Question: Talk about the condition:
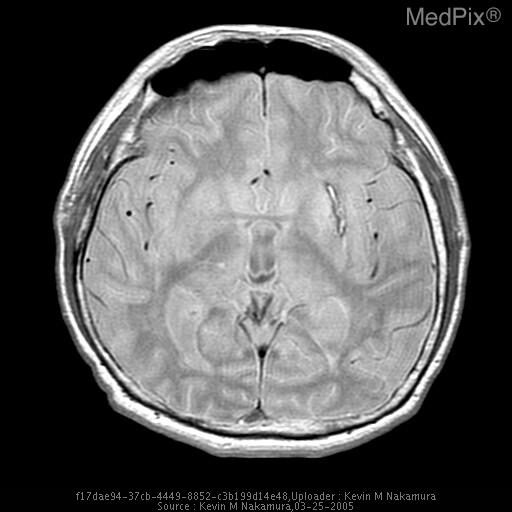
Answer: The disease is discussed as: The history of a sudden onset unilateral motor and.or sensory changes in a patient are strongly suggestive of stroke, which can be generally classified as either ischemic or hemorrhagic.  Although this patient had no known history of hypertension, her CT and MRI both demonstrate evidence of chronic small vessel ischemia secondary to longstanding hypertension.  The differential diagnosis for a hemorrhagic lesion in the putamen/posterior capsule includes lacunar infarct, hypertensive hemorrhage, vascular malformation, and neoplasm.

Lacunar infarcts represent 15-20% of all strokes, and appear as small cavitary lesions in subcortical regions.  They result from the thrombosis of a small penetrating artery, often as a result of a chronic hypertensive change known as lipohyalinosis.  Characteristic locations for lacunar infarcts include the following:  putamen (37%), pons (16%), thalamus (14%), caudate (10%), and internal capsule (10%).  Posterior limb lacunes are the most important clinically because of their potential for severe motor and sensory deficits.  Anterior limb lacunes are often clincally silent.
These "perforating" arteries (lenticulostriate aa., thalamogeniculate aa., and anterior choroidal branch of ICA) are common sites for both lacunar infarcts and hypertensive hemorrhage, and both types of lesions can result from a process known as lipohyalinosis.  This is the impregnation of hyaline-lipid material into the walls of small arteries in the setting of hypertension combined with atherosclerosis.  Lipohyalinosis predisposes the artery to thrombosis and may also weaken the vessel wall, resulting in small dissecting "Charcot-Bouchard" aneurysms.

Hypertensive hemorrhages are slightly less common than lacunar infarcts, representing 10-15% of all strokes.  Two-thirds of hypertensive hemorrhages occur in the putamen, but most cases occur in the presence of systolic blood pressures much higher than 170.  Active bleeding usually lasts less than one hour, while edema progresses over the next few days.  Complications of hypertensive hemorrhage include brain herniation and hydrocephalus.